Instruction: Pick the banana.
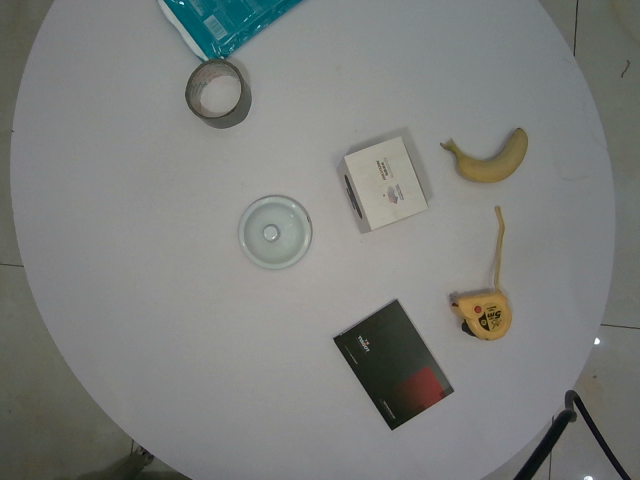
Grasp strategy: vertical